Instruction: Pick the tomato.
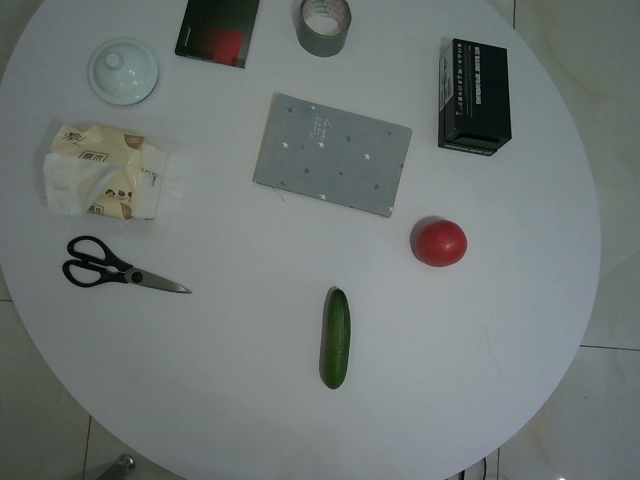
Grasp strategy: vertical